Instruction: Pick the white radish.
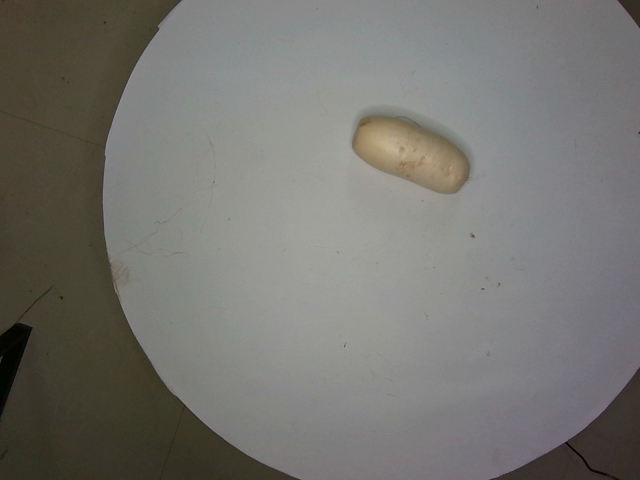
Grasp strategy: vertical